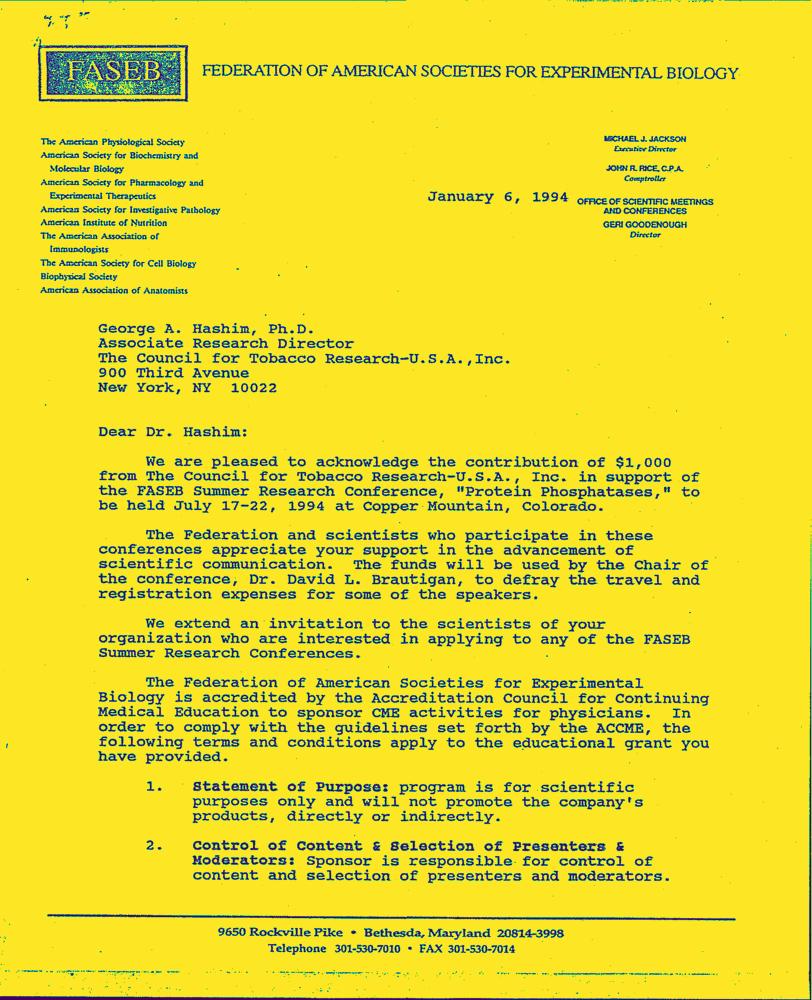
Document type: Letter-Doc